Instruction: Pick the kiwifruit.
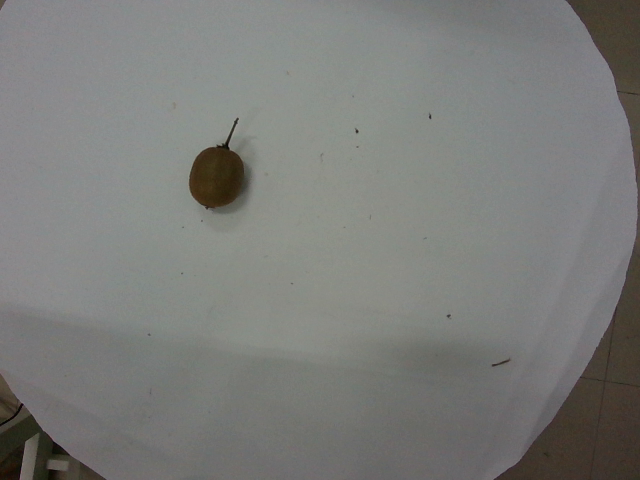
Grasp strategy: vertical